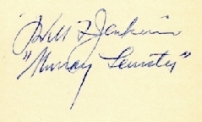
Signature of: murray leinster